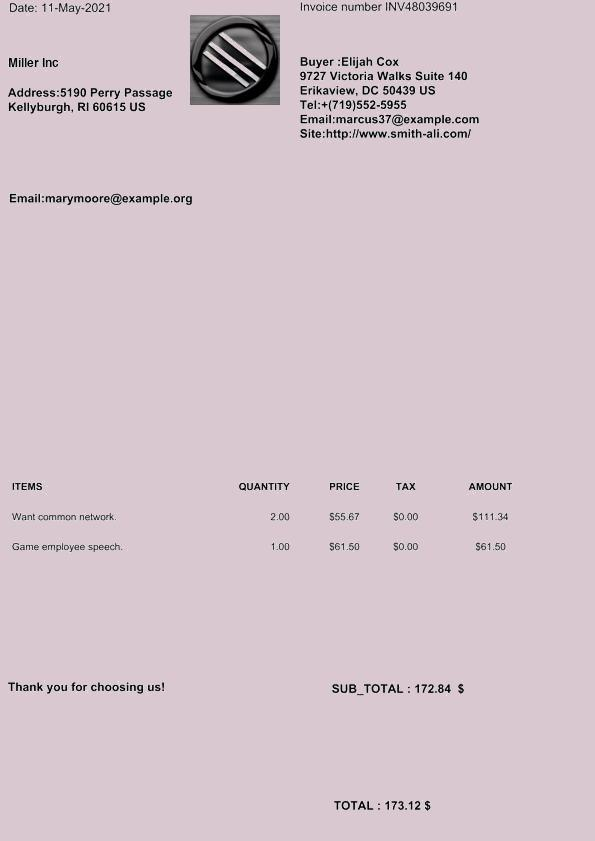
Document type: Invoice